Question: What tax district, tax-rate area, or tax area code is specified in the document?
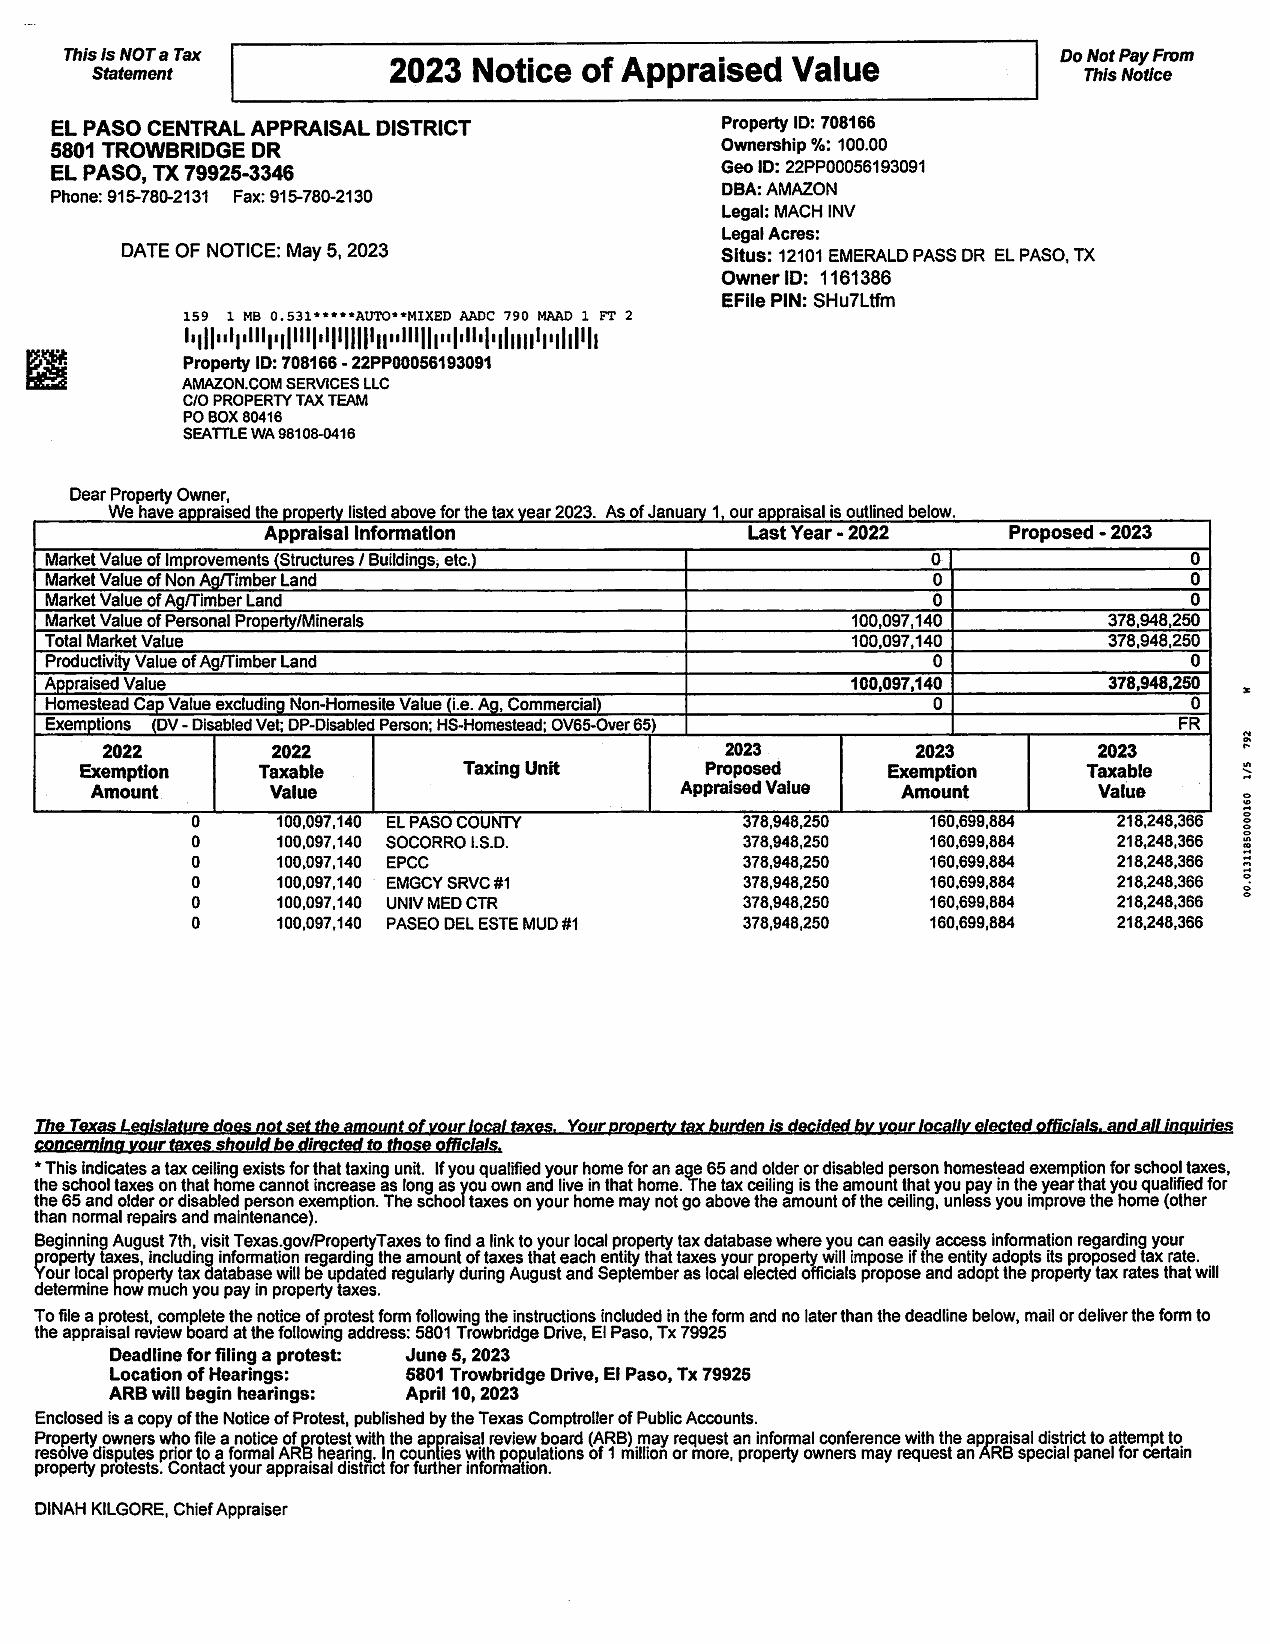
Answer: "EPCC, EMRCY SRVC #1, UNIV MED CTR, PASEO DEL ESTE MUD #1"